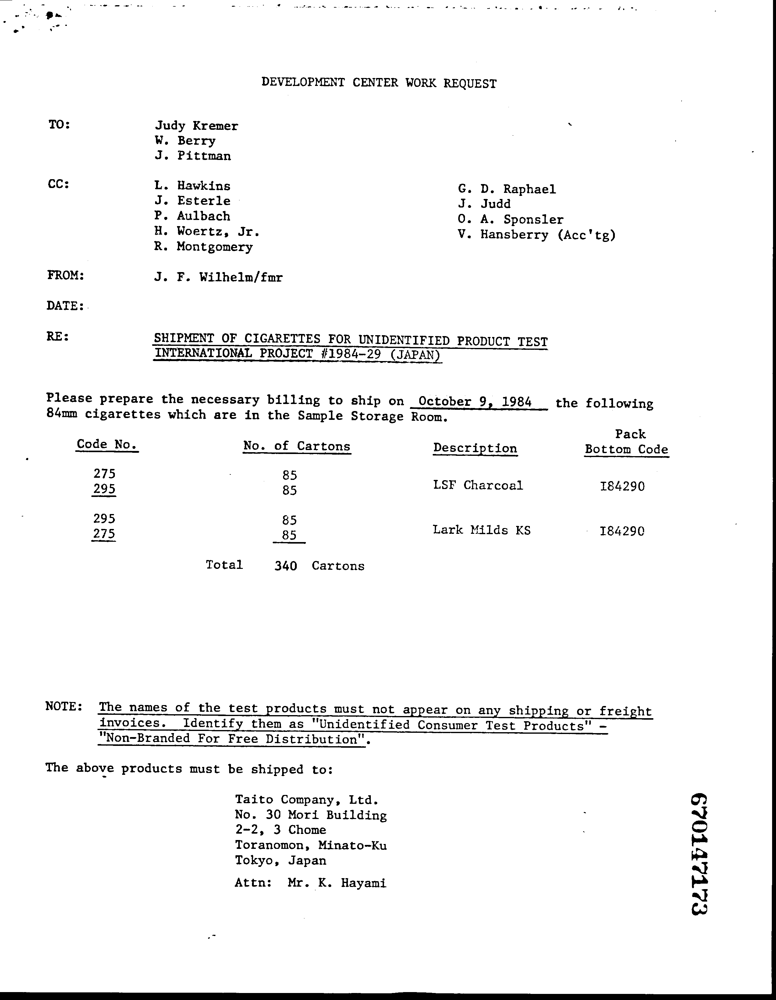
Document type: Invoice